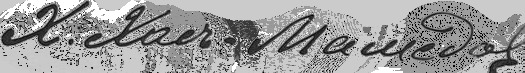
Signature of: khalil bey khasmammadov